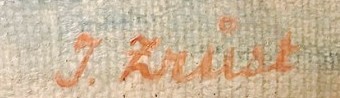
Signature of: jaroslav zrůst